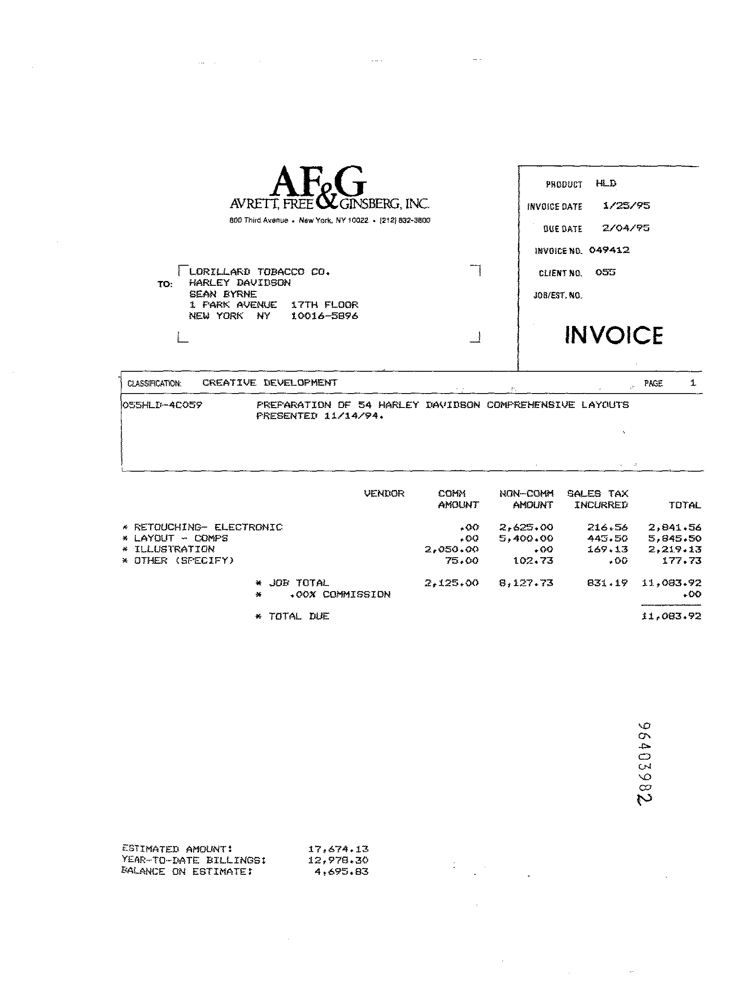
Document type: Invoice